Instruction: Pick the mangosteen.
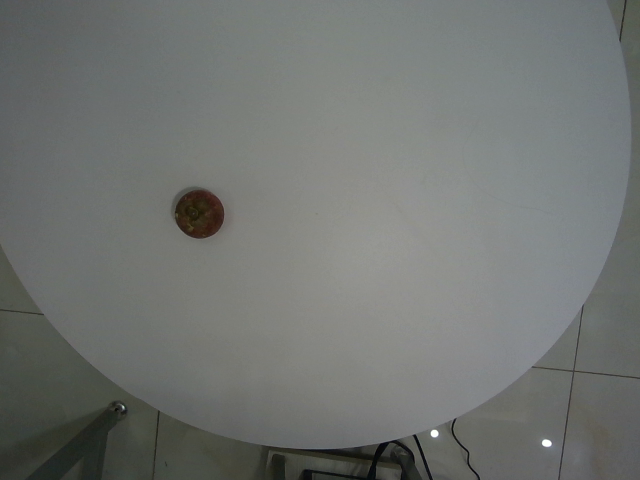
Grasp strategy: vertical